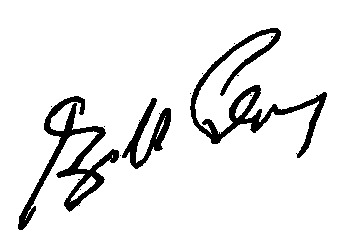
Signature of: frunzik mkrtchyan